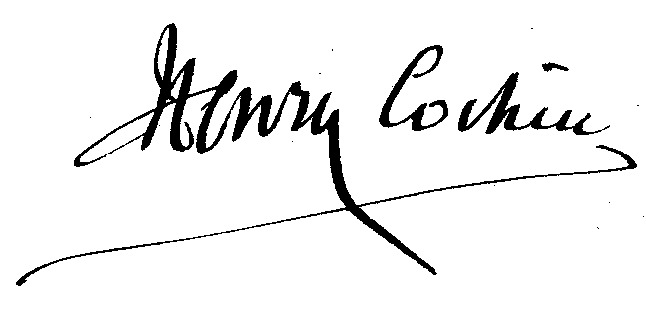
Signature of: henry cochin